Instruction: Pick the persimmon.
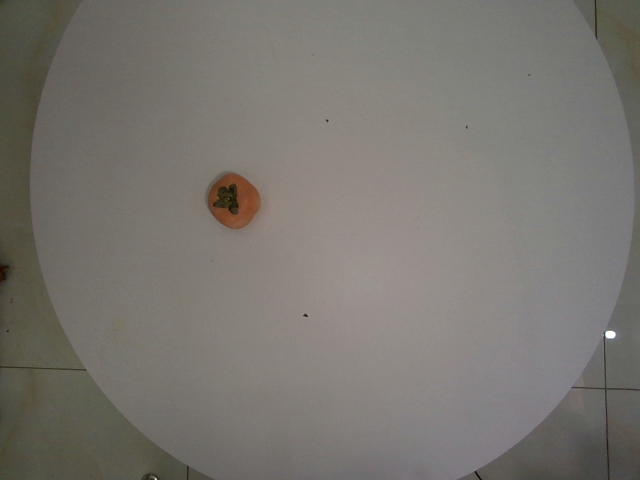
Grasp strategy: vertical